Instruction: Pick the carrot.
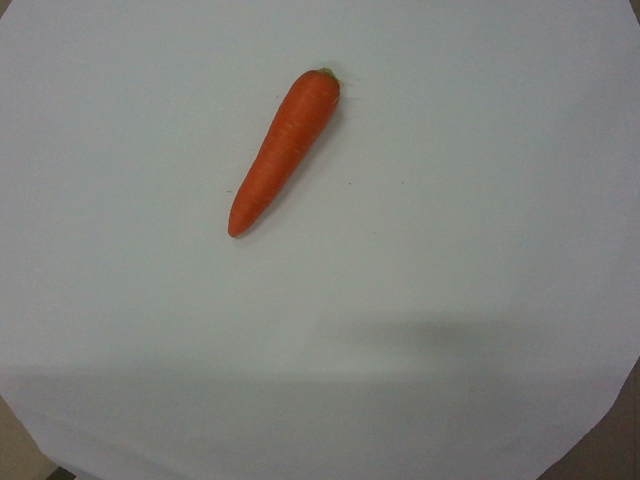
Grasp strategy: vertical